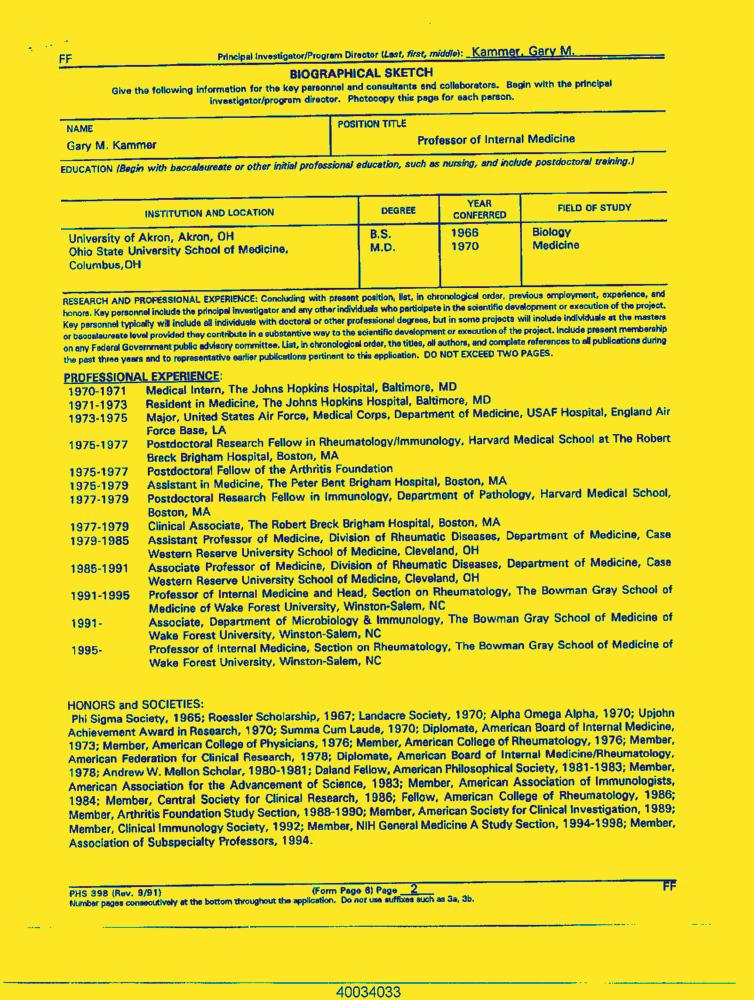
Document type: Resume-Doc